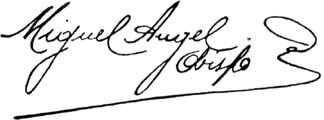
Signature of: miguel angel builes